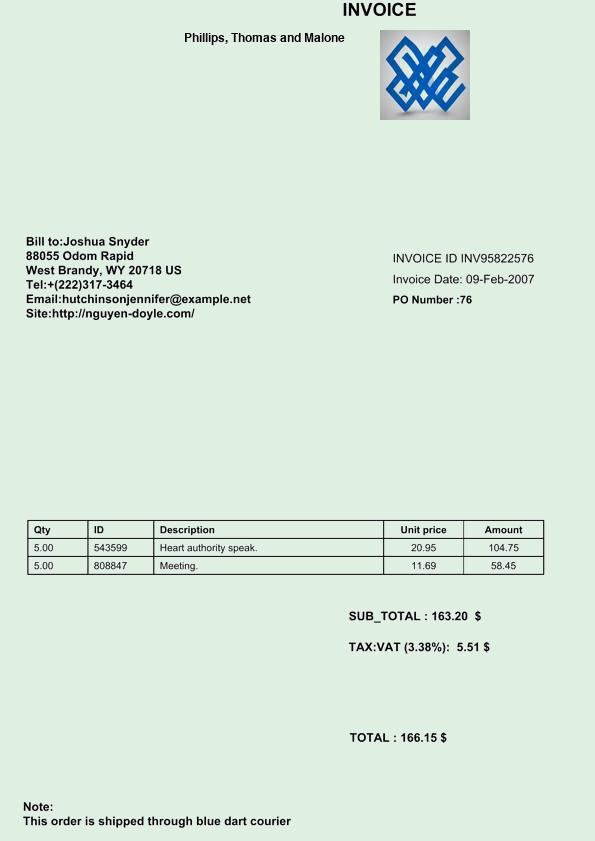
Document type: Invoice